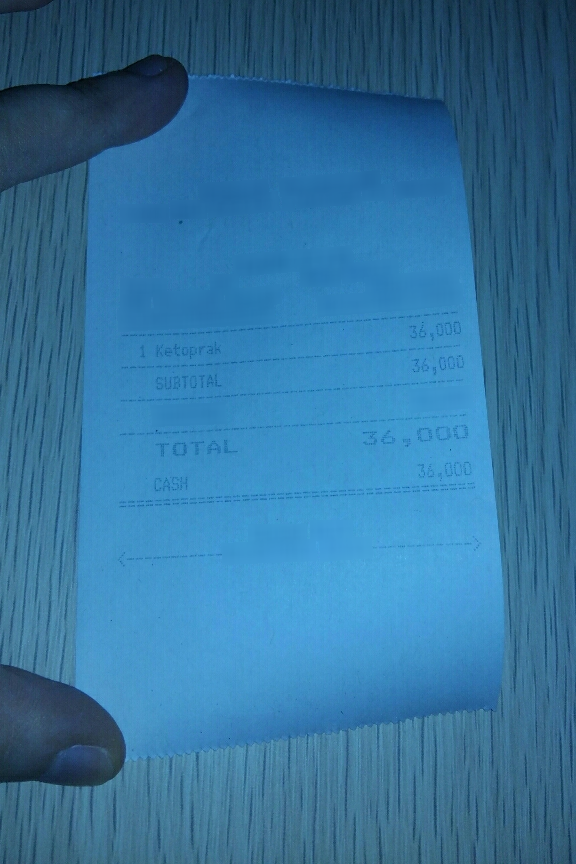
Number of items: 3
Subtotal: 36,000
Total: 36,000
OCR text regions:
text: 1
text: Ketoprak
text: 36,000
text: SUBTOTAL
text: 36,000
text: TOTAL
text: 36,000
text: CASH
text: 36,000